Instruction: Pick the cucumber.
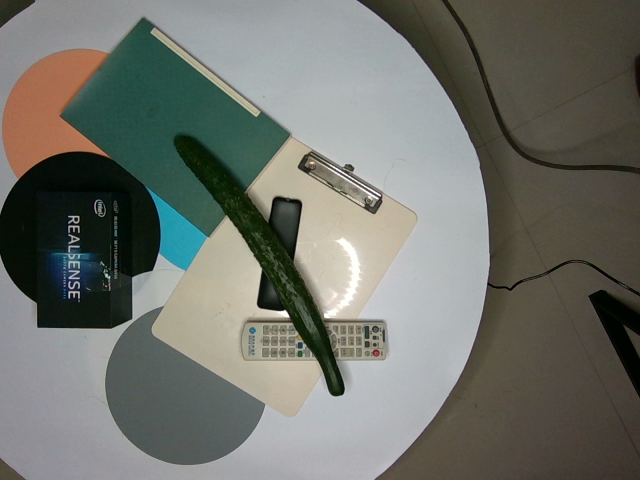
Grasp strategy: vertical